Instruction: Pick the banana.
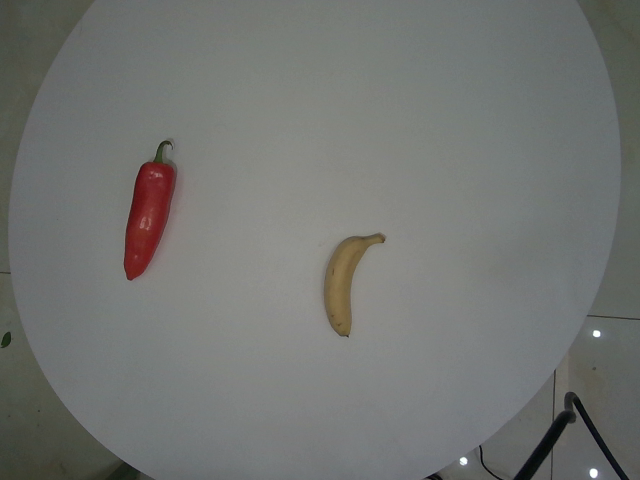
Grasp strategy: vertical